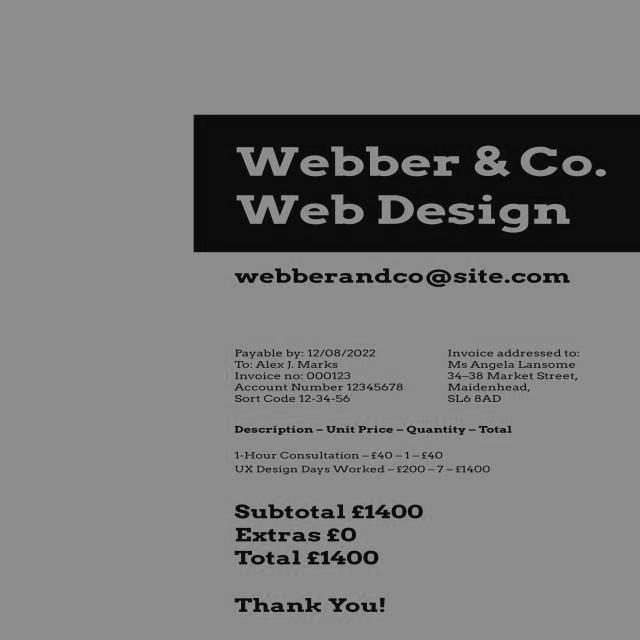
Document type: Invoice